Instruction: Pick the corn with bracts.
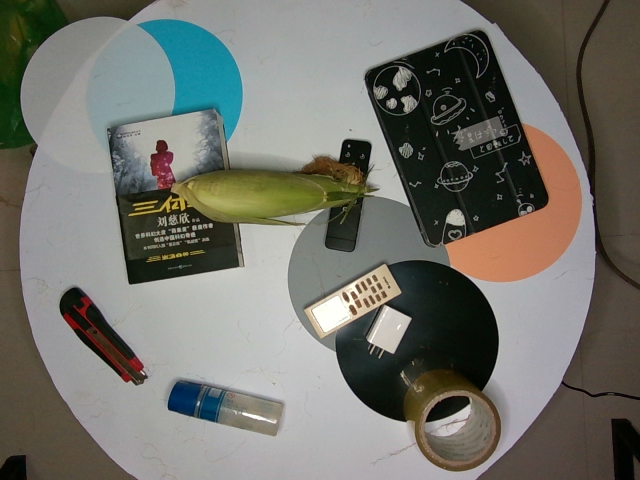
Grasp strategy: vertical